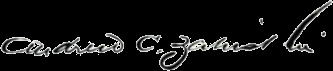
Signature of: andrew c zabriskie